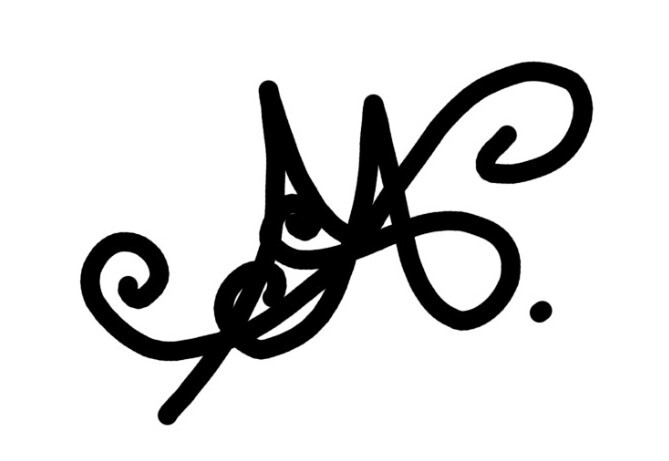
Signature of: andy da fonte